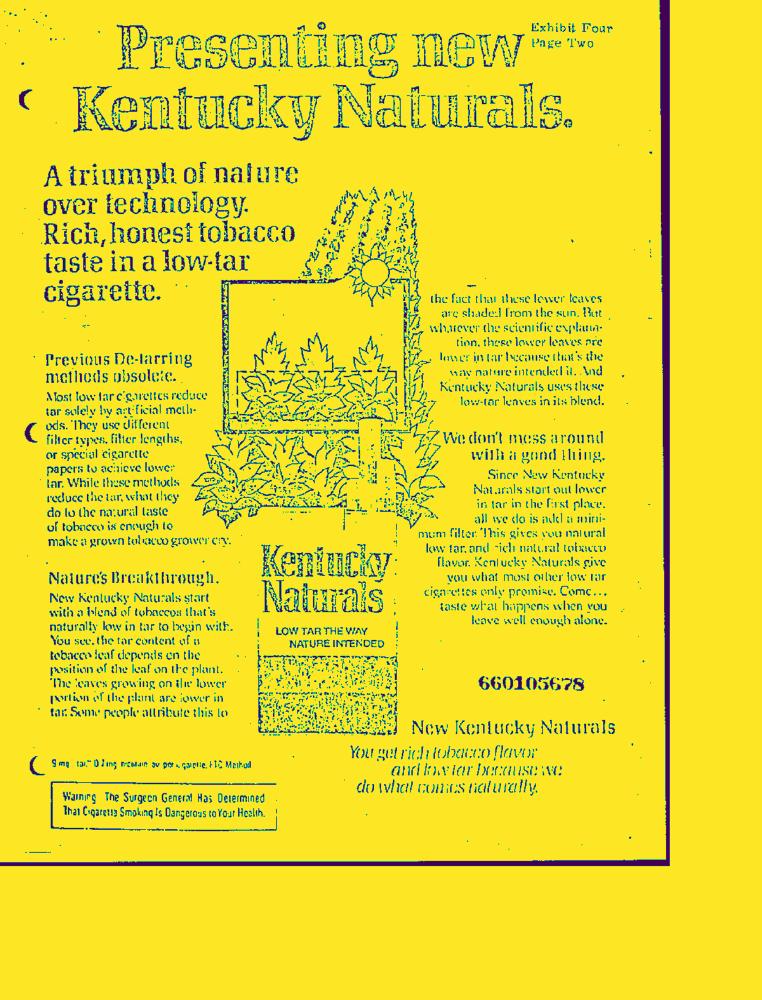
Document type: AD